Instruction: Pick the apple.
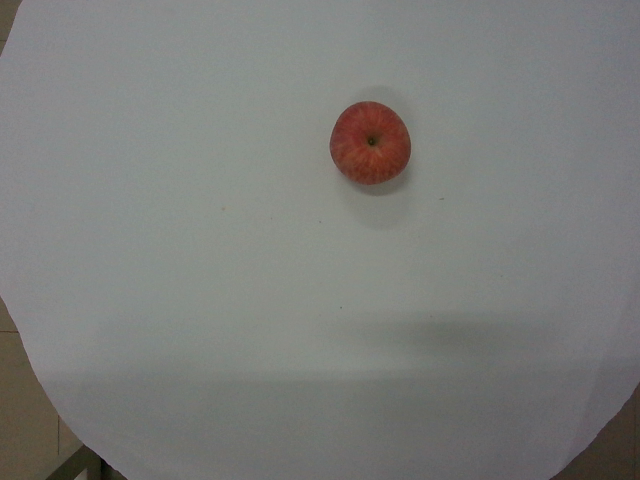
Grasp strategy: vertical